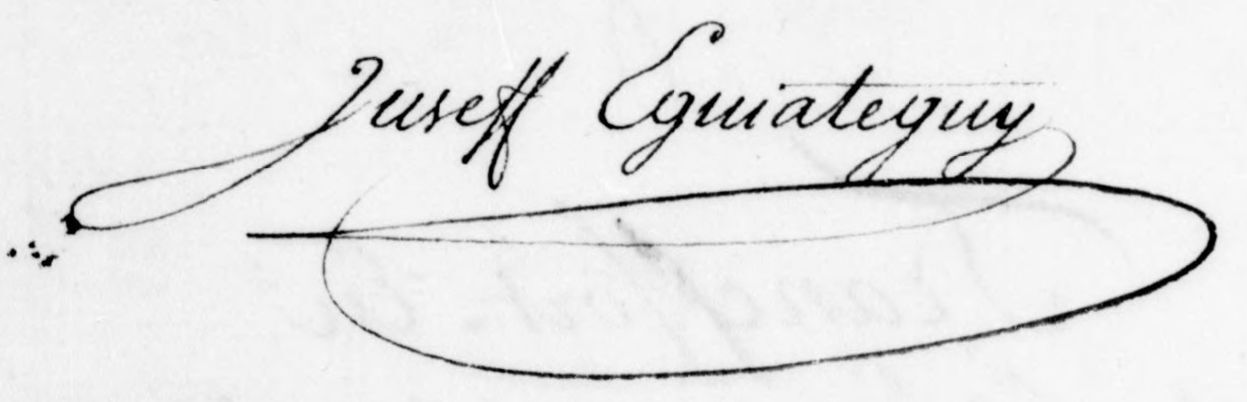
Signature of: jusef egiategi